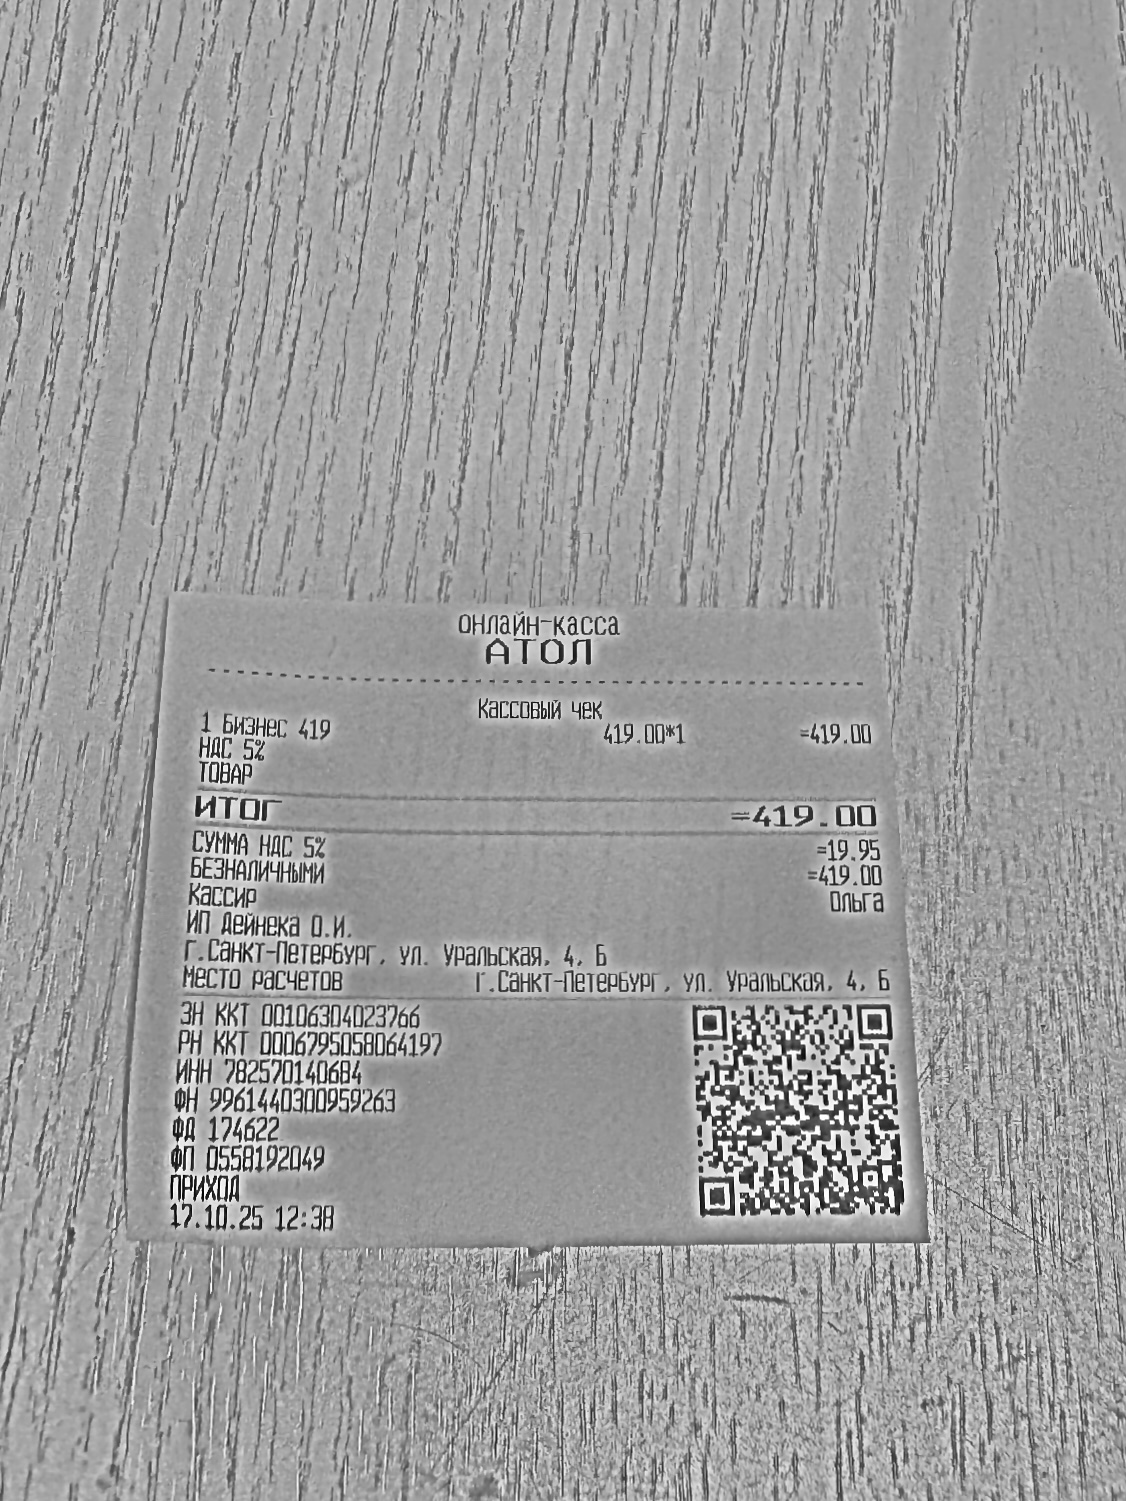
Продавец: ИП Дейнека О.И.
ИНН: 782570140684
Дата: 17.10.25
Товары: 1 Бизнес 419
Количество: 1
Цена: 419.00
Сумма: 419.00
Итого: 419.00